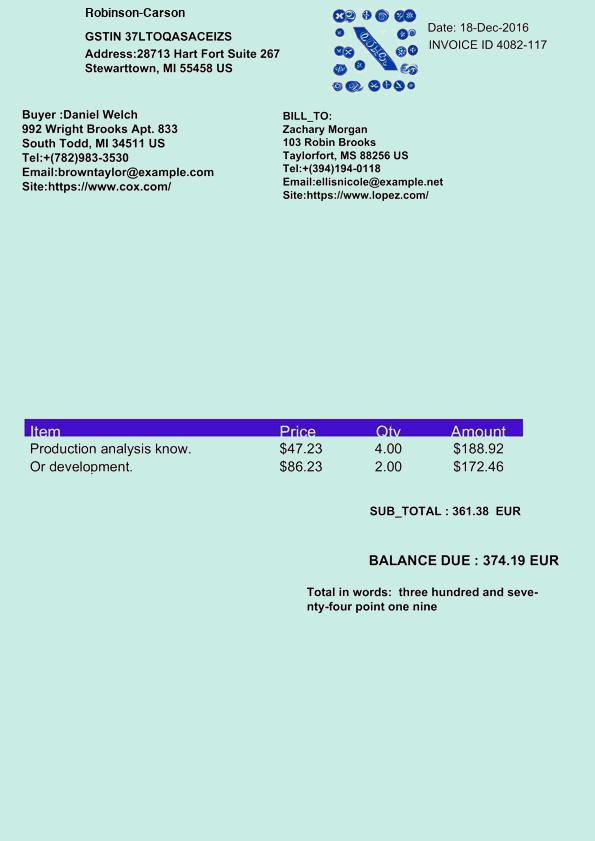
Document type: Invoice